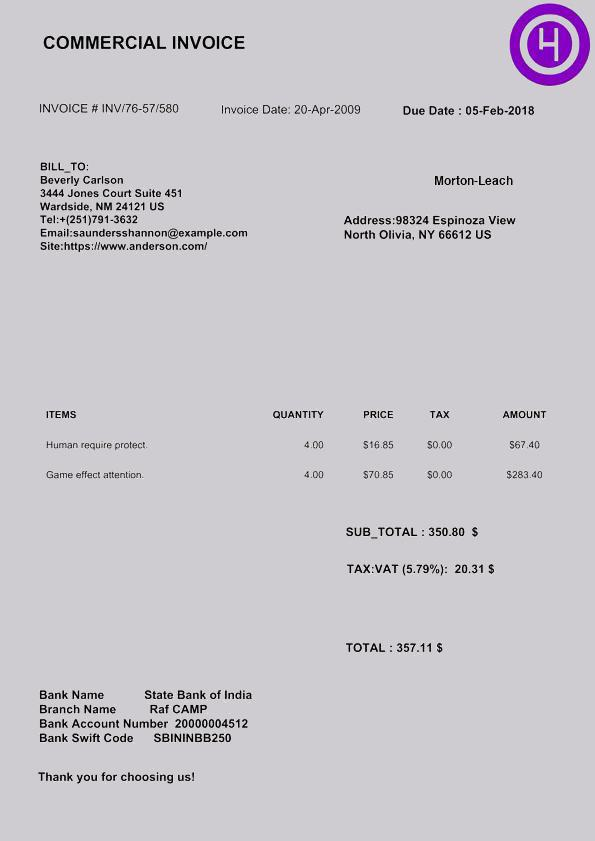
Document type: Invoice